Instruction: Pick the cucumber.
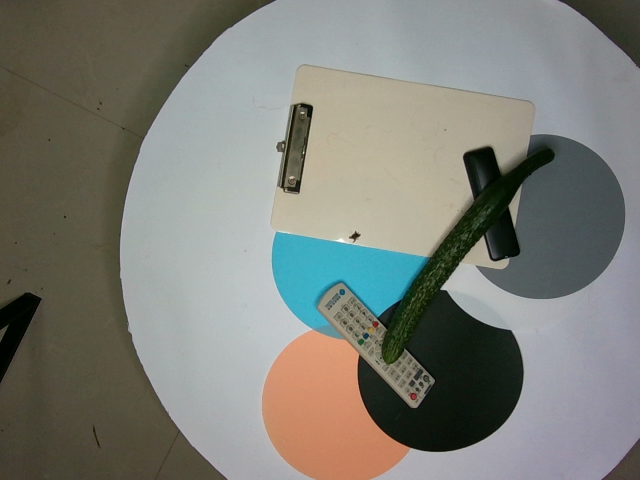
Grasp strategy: vertical